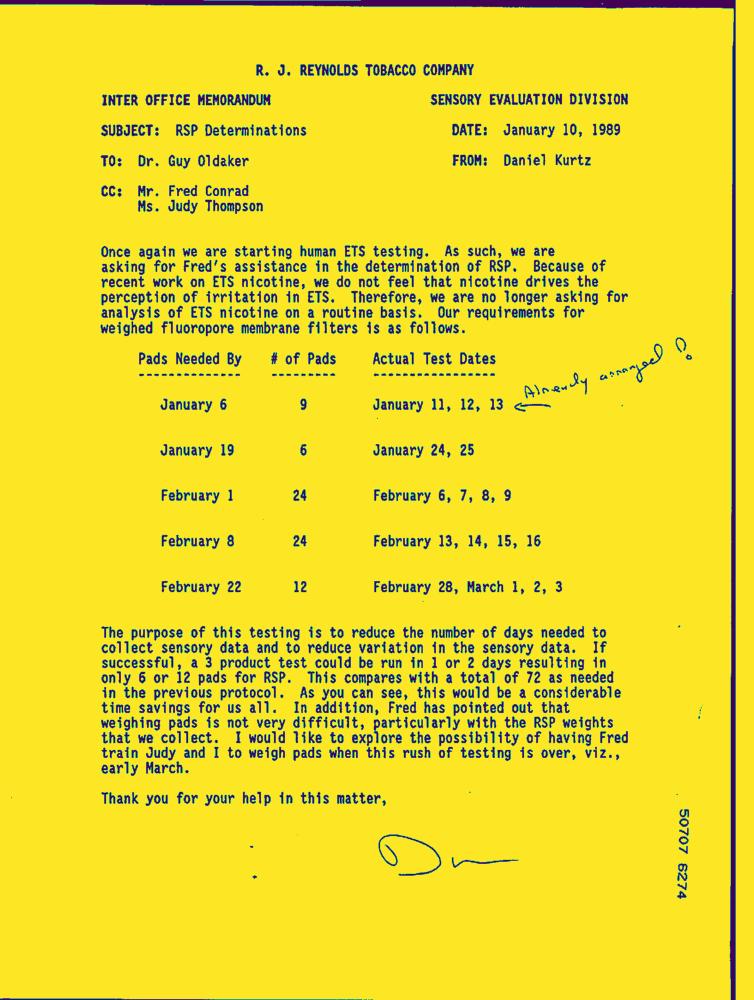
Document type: Letter-Doc